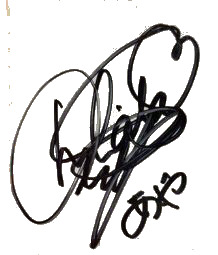
Signature of: aya shibata